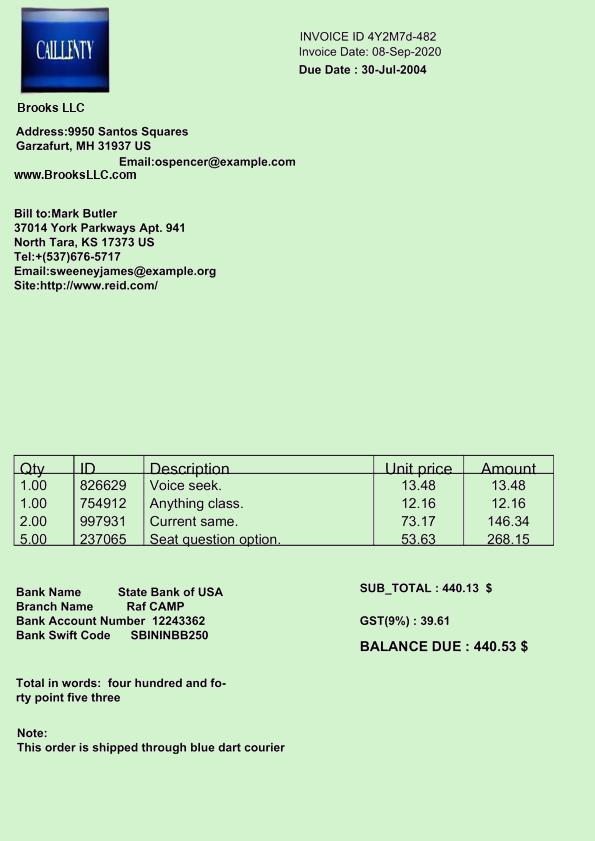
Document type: Invoice